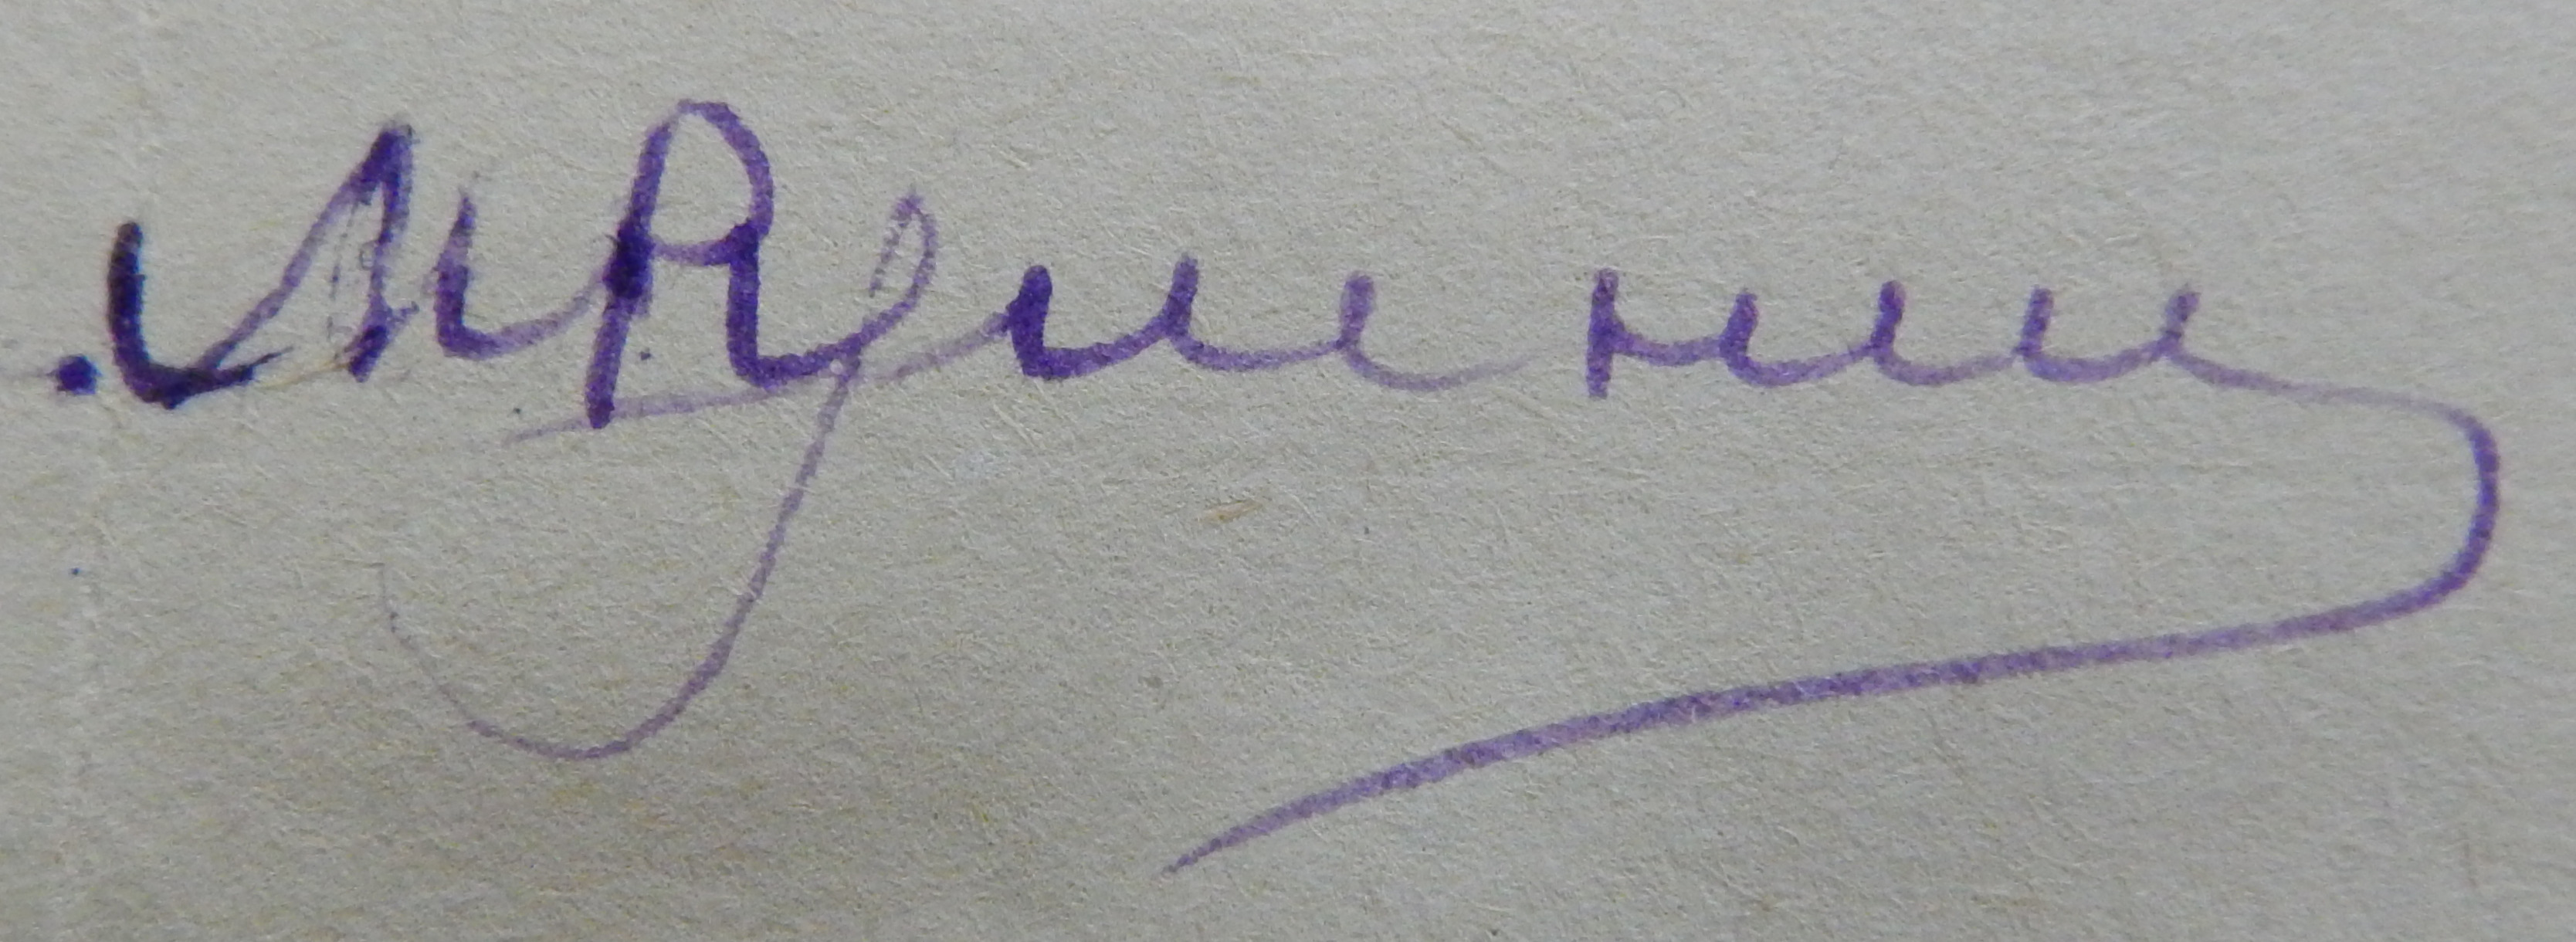
Signature of: maria roumnitskaïa